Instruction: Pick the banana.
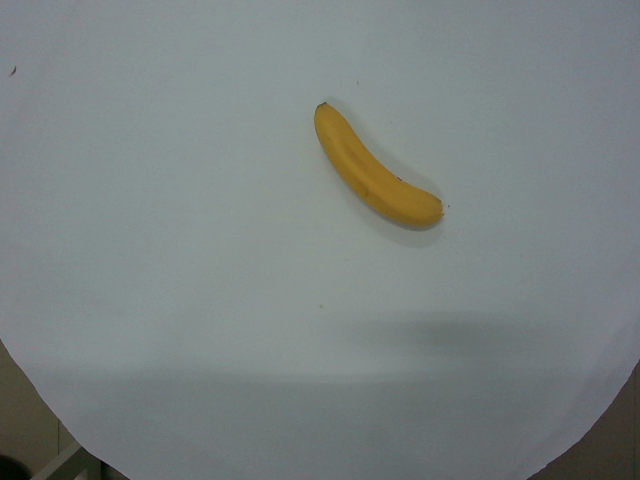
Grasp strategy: vertical